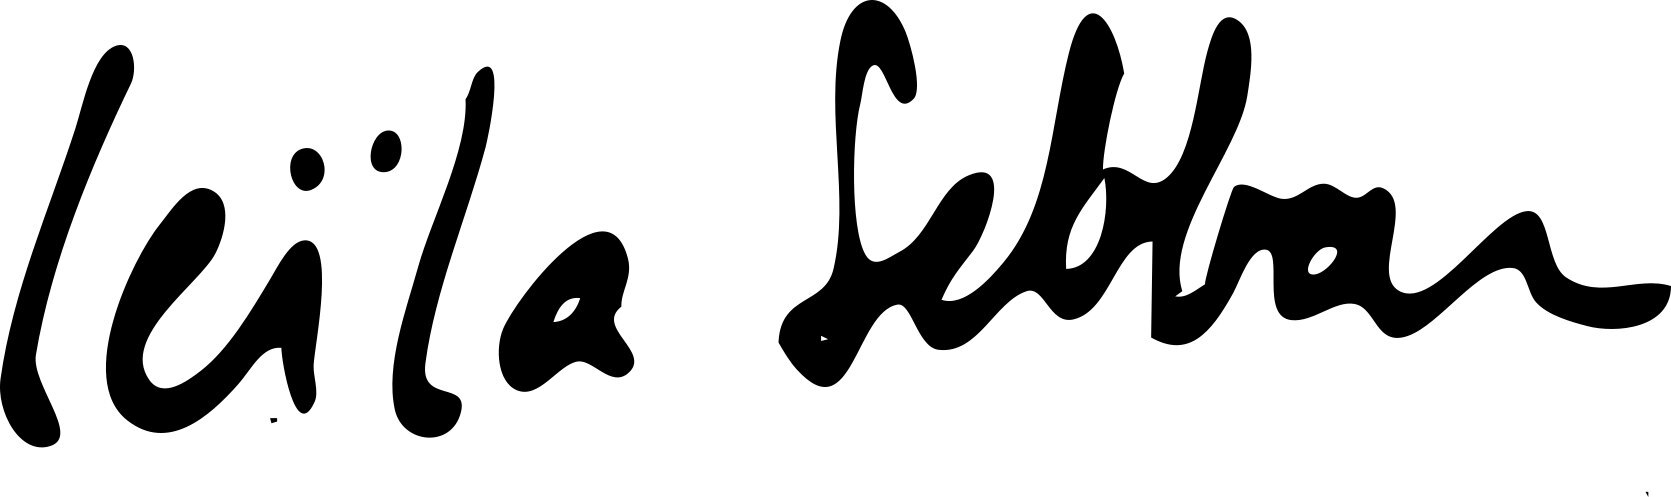
Signature of: leila sebbar